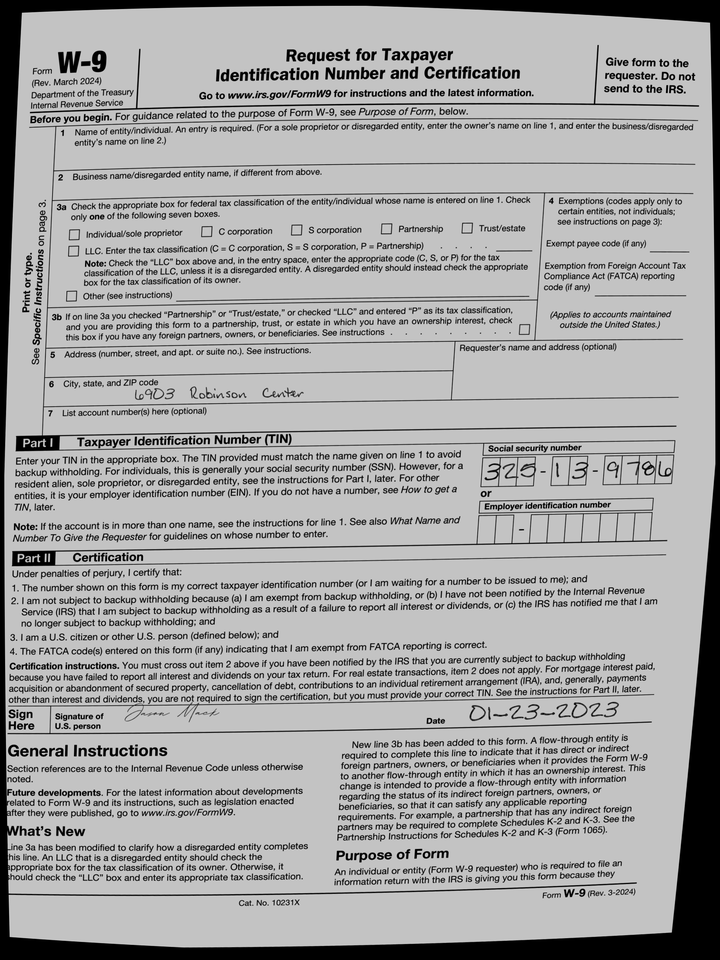
adr1: 6903 Robinson Center
cbx: no
ssn: 325139786
sdt: 01-23-2023